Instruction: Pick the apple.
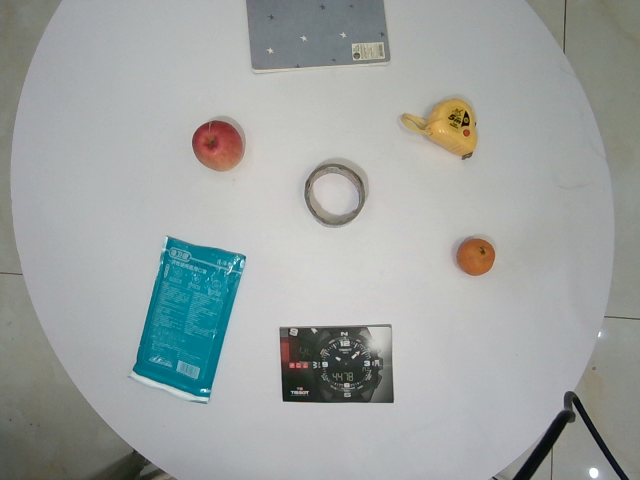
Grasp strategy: vertical